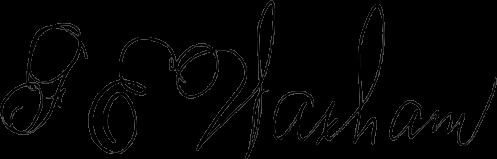
Signature of: frank eudoras waxham